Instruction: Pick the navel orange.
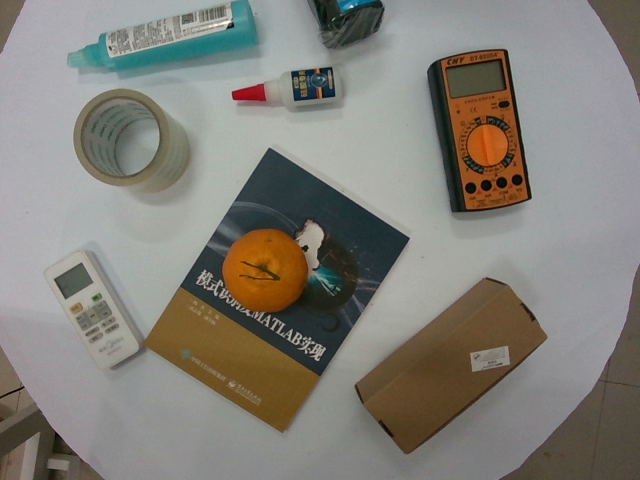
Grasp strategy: vertical